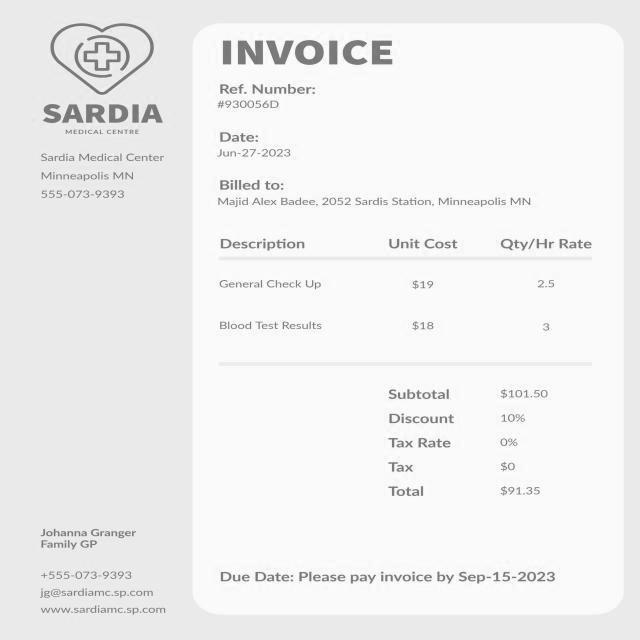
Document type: Invoice